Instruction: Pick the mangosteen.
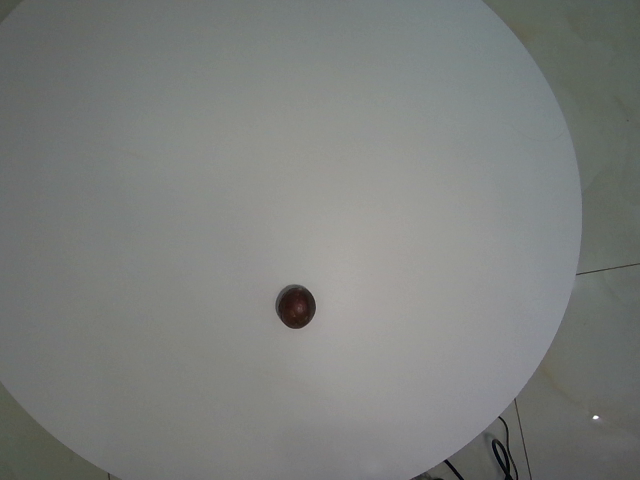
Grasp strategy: vertical